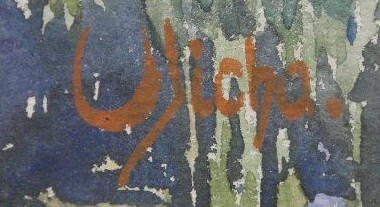
Signature of: václav jícha